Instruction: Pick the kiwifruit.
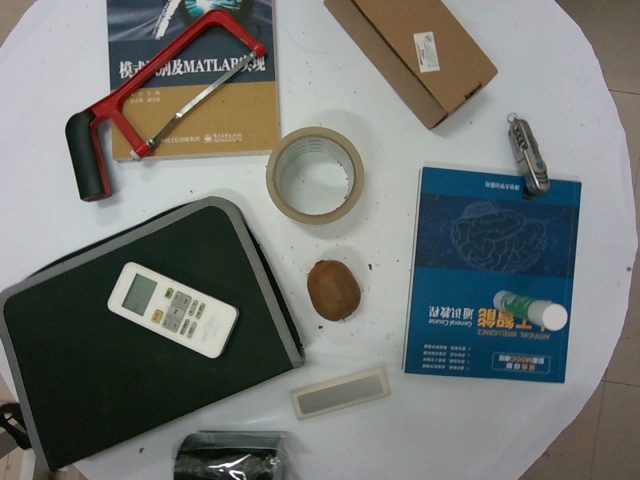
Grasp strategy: vertical